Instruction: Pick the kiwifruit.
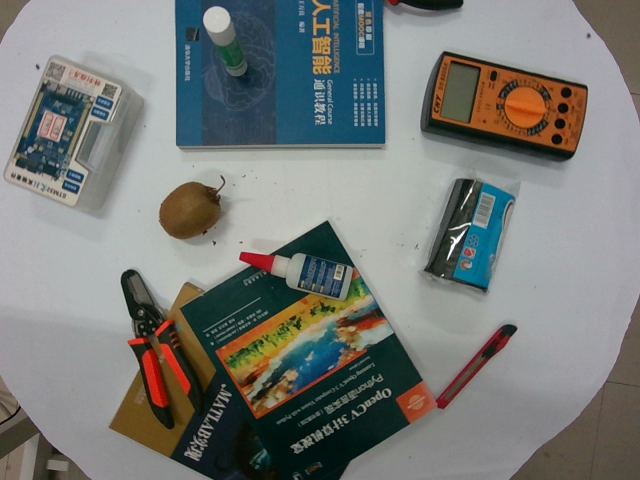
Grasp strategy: vertical